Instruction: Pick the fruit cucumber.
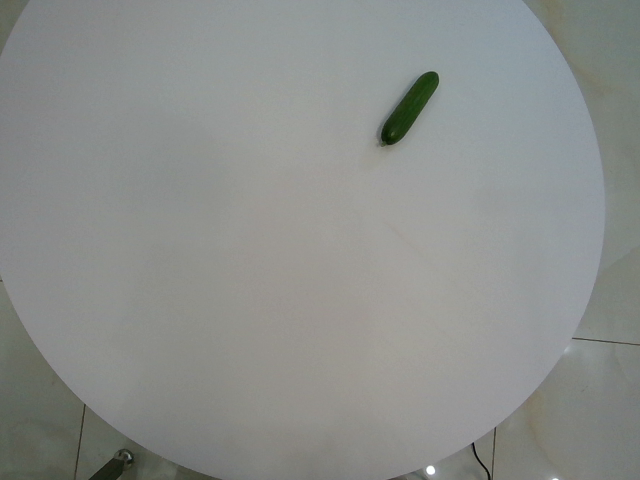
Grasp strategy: vertical